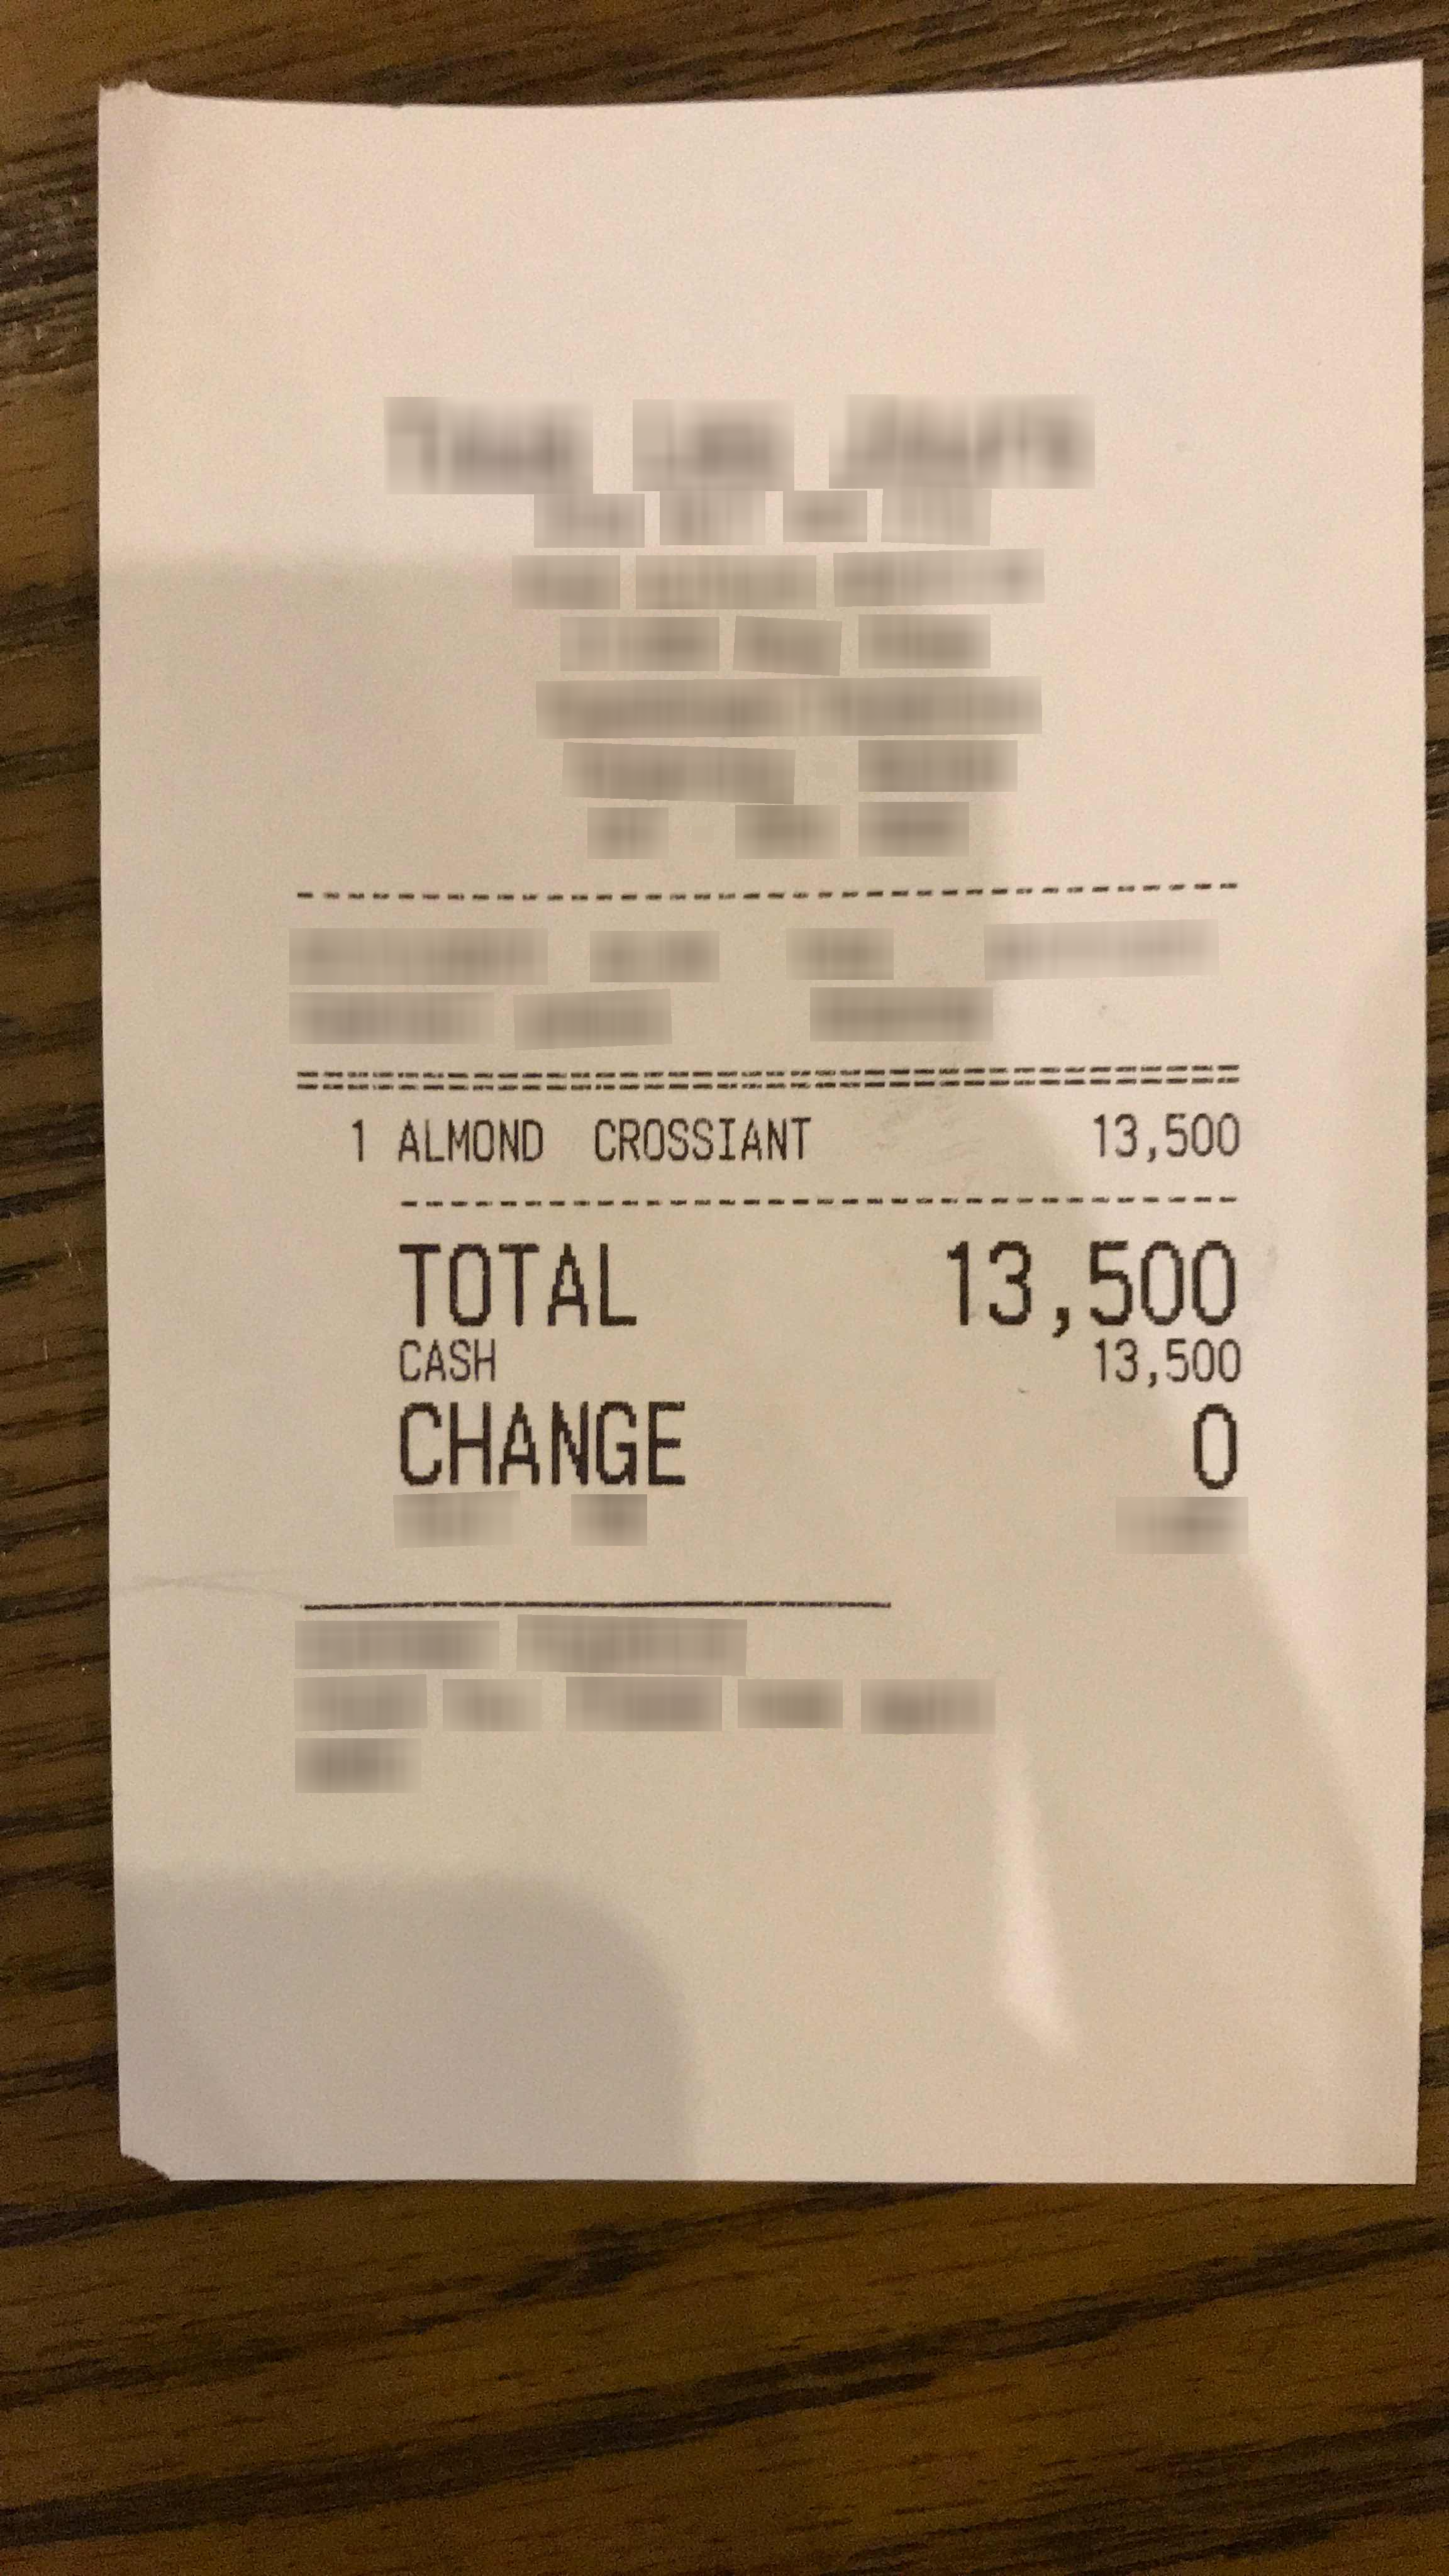
Number of items: 3
Total: 13,500
OCR text regions:
text: TOTAL
text: 13,500
text: CASH
text: 13,500
text: CHANGE
text: 0
text: 1
text: ALMOND
text: CROSSIANT
text: 13,500